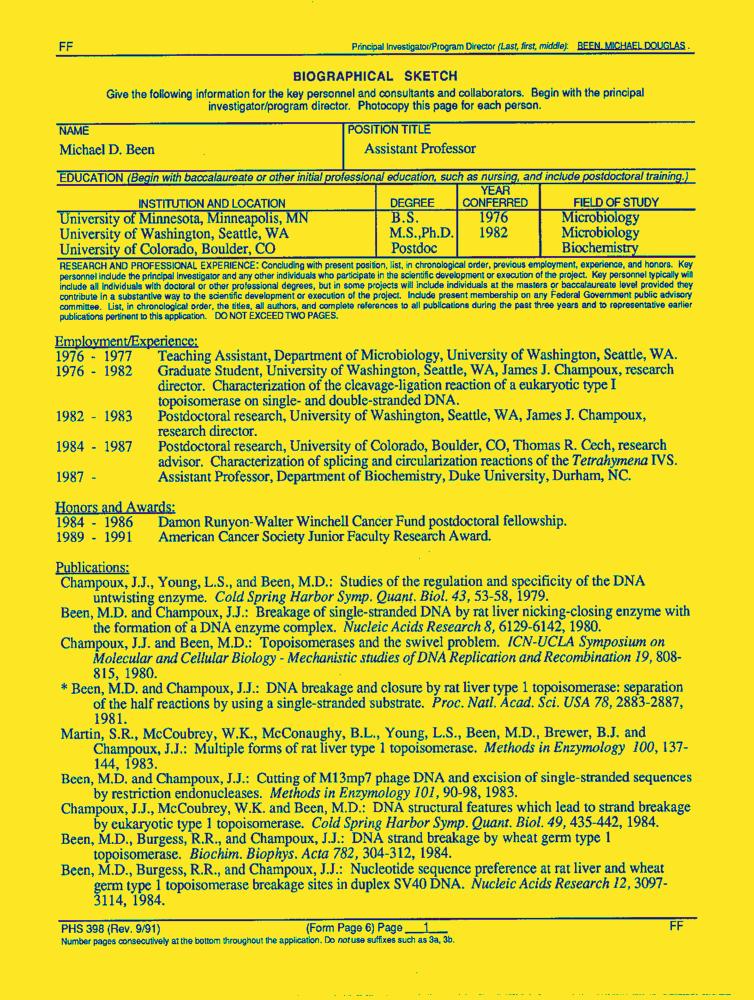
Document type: Resume-Doc